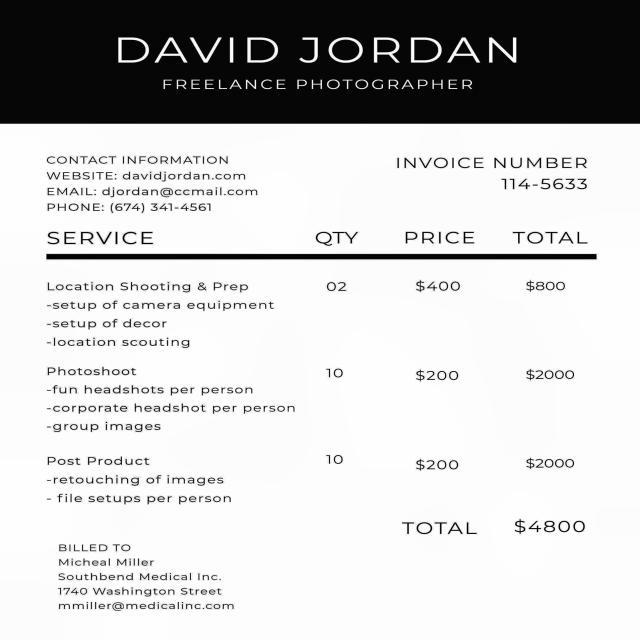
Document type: Invoice